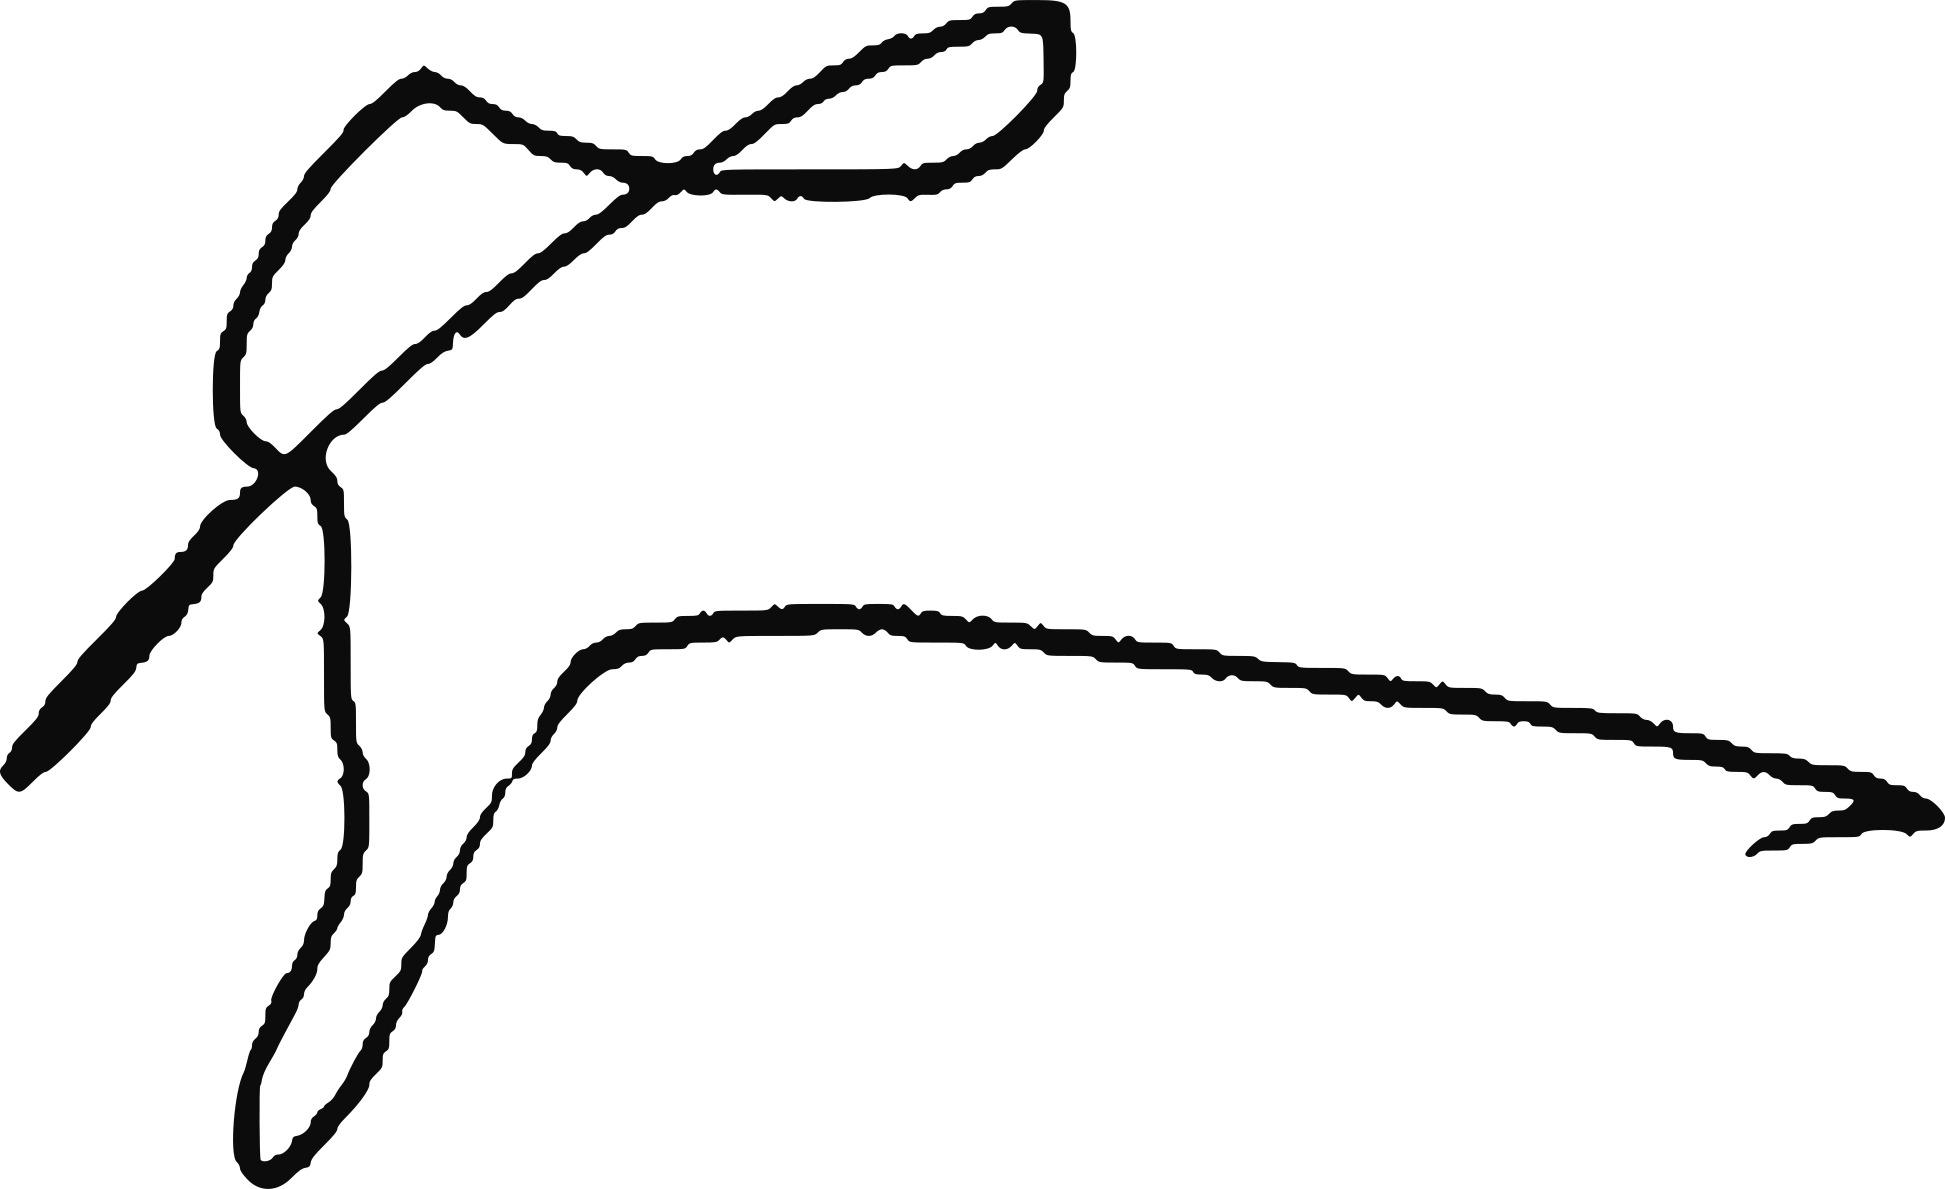
Signature of: roderick yong